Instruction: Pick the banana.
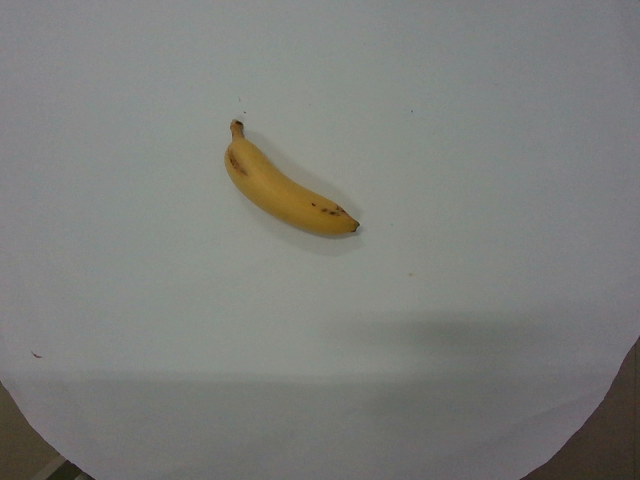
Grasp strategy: vertical